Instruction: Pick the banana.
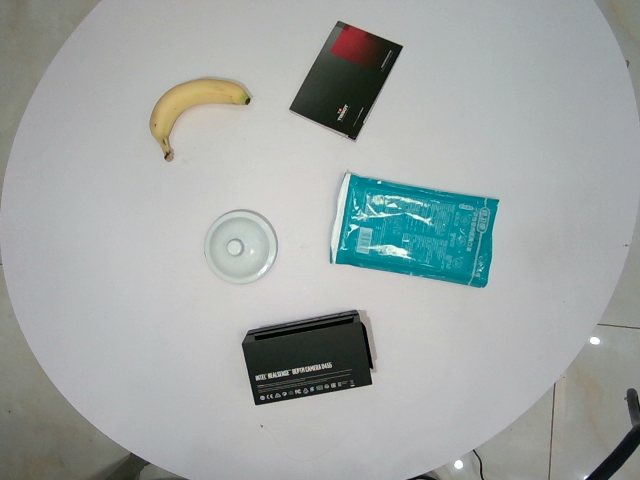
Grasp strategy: vertical